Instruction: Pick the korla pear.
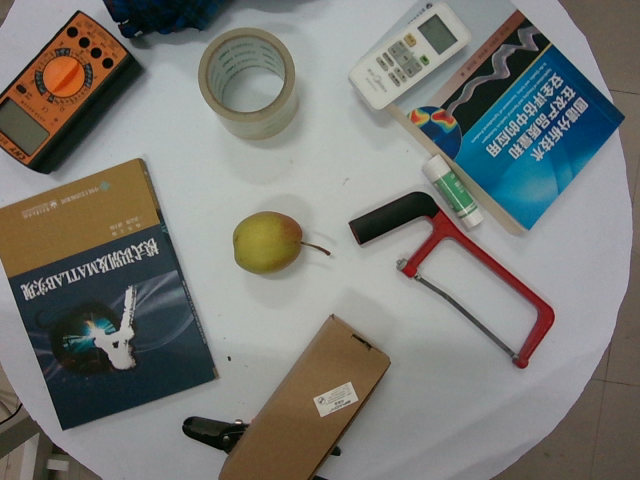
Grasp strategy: vertical